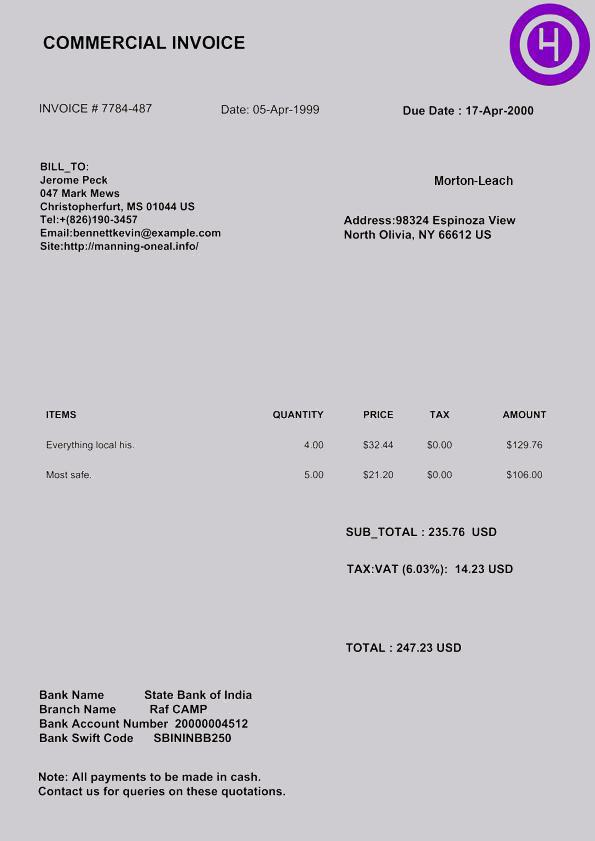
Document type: Invoice